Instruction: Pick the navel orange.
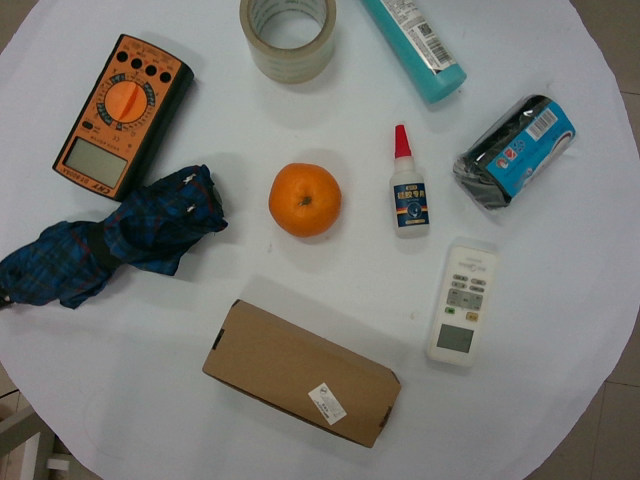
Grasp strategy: vertical